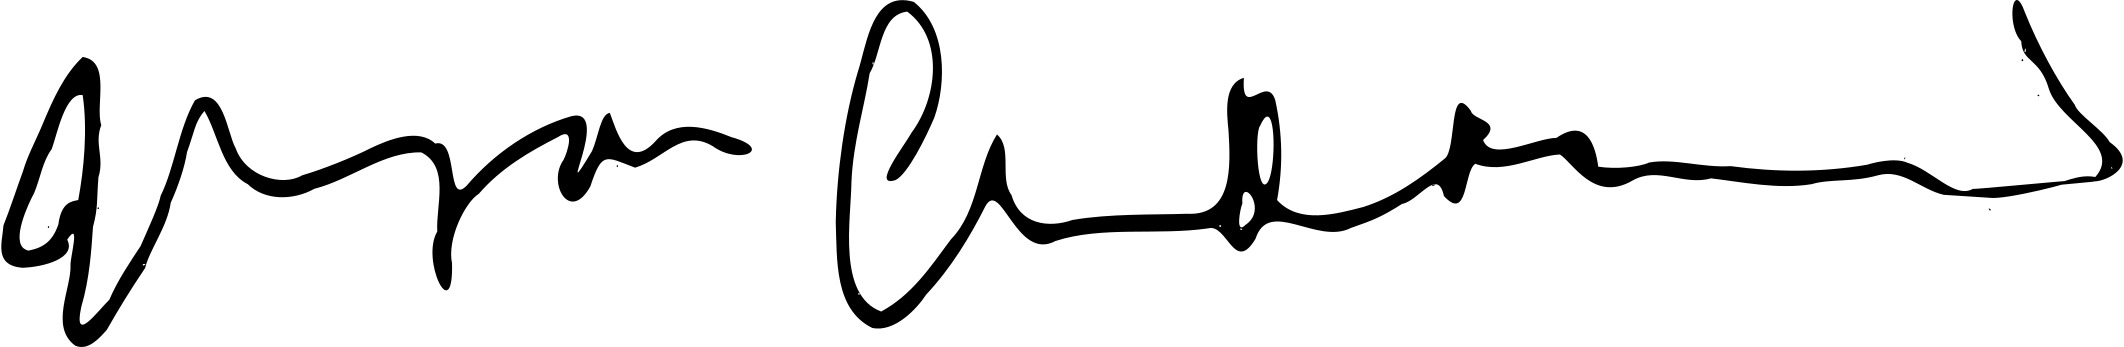
Signature of: jürgen habermas